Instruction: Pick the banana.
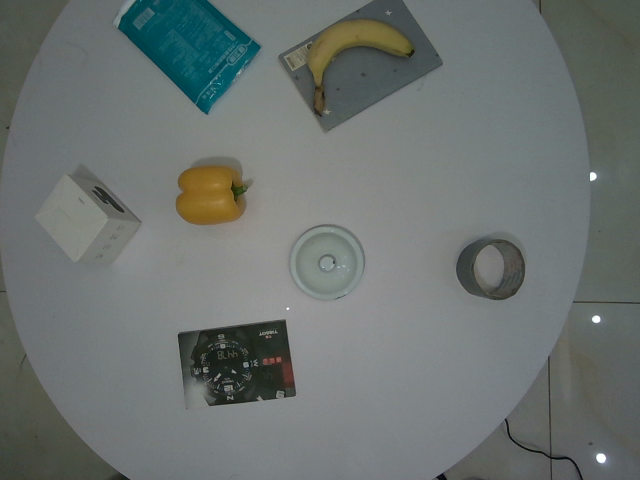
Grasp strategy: vertical